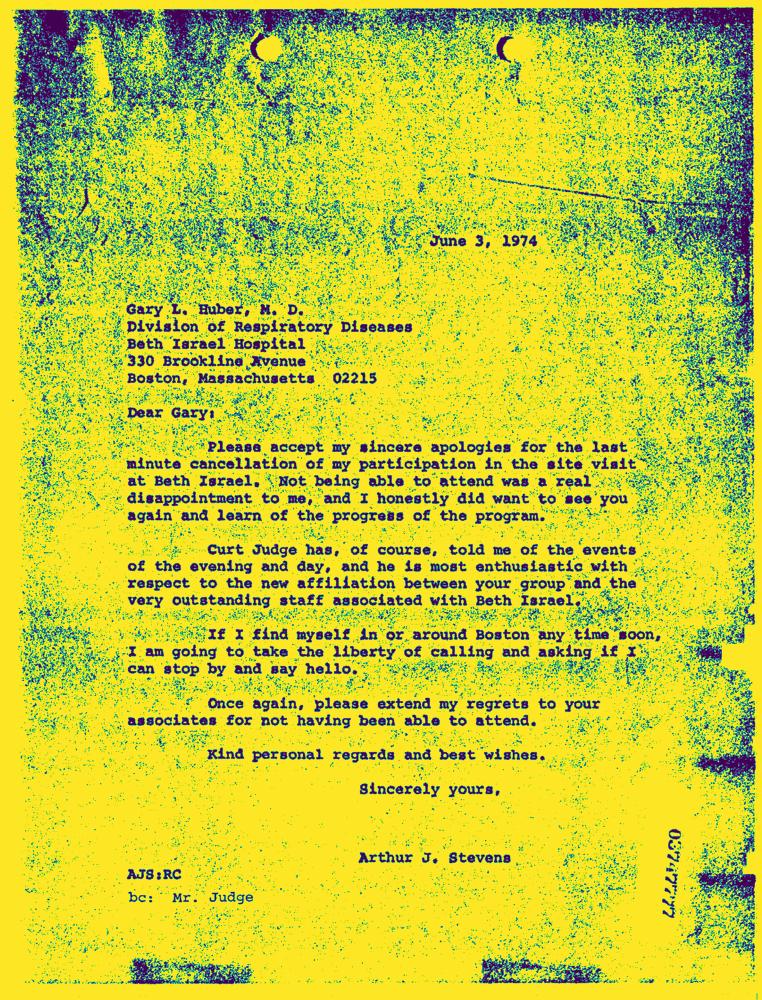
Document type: Letter-Doc